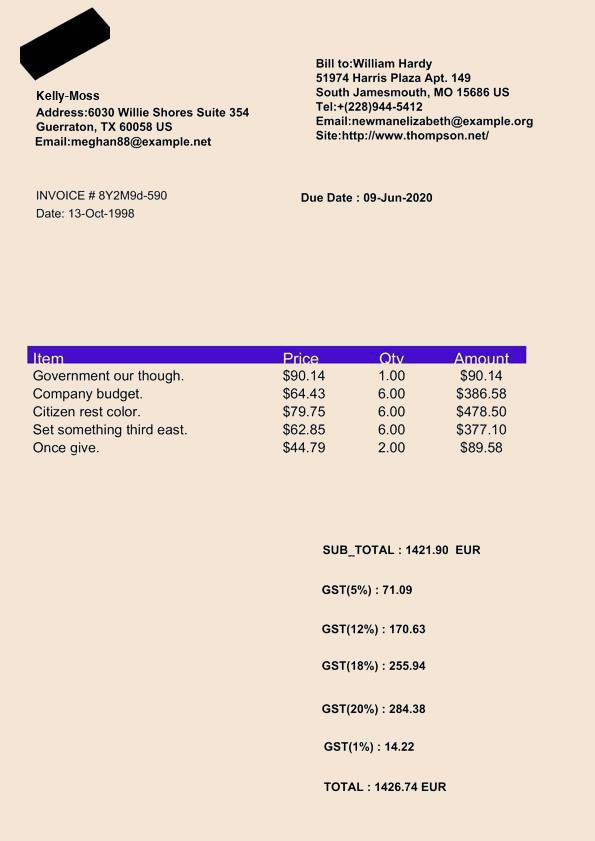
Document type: Invoice